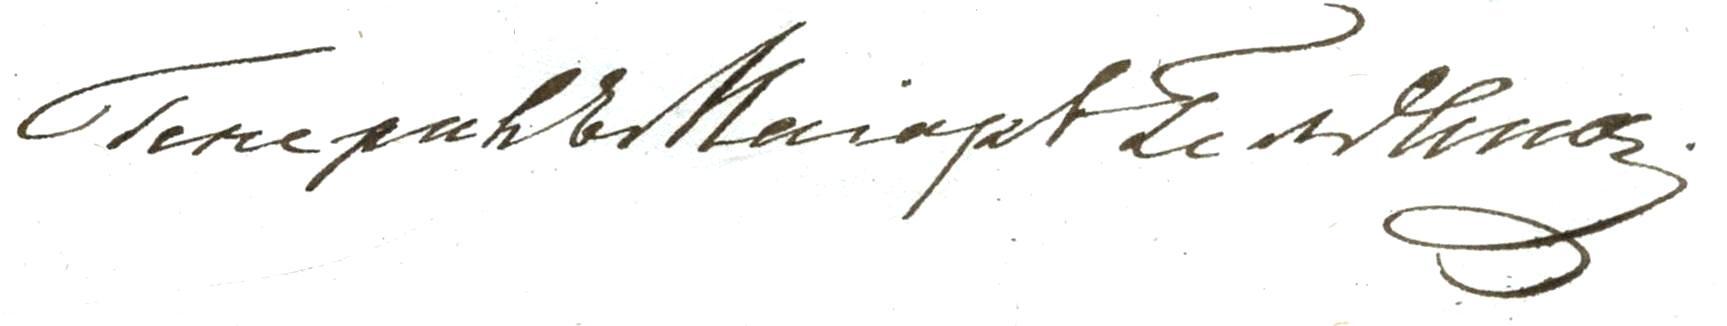
Signature of: gustav karlovich gelvig